Question: In what way does the history help explain the case?
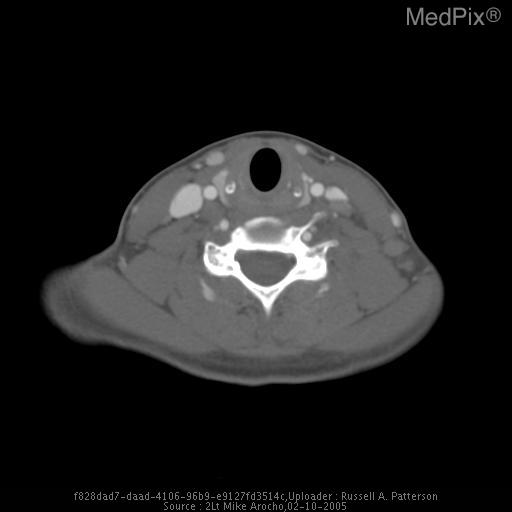
Answer: The patient's history of 27 yr old woman with c/o lymphadenopathy and fatigue for several months is key in understanding the case.